Question: What is the name of the tenant mentioned in the document?
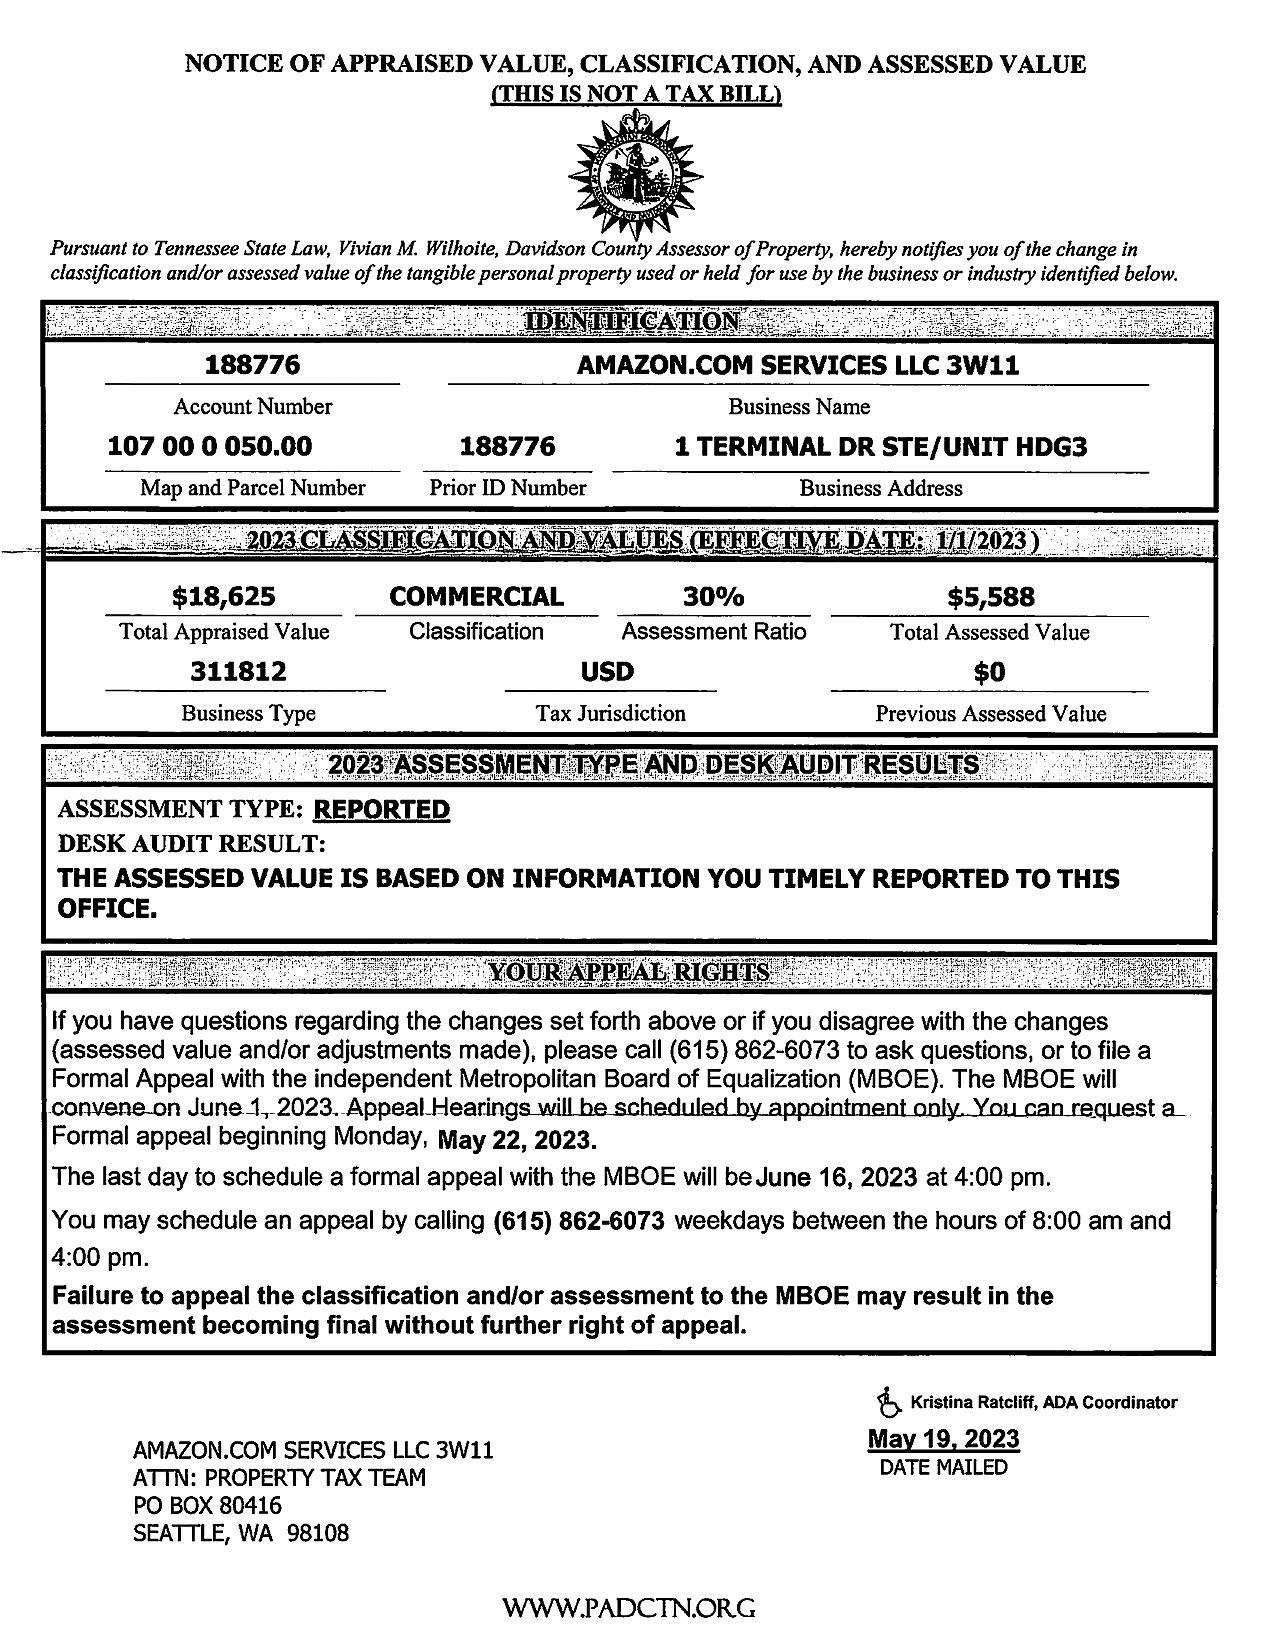
Answer: "AMAZON.COM SERVICES LLC 3W11"